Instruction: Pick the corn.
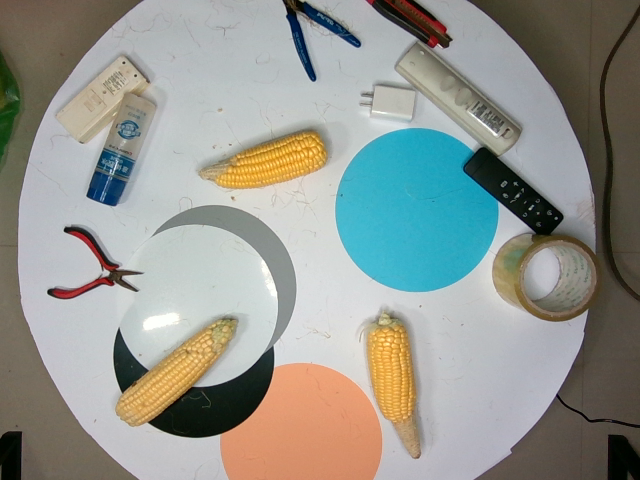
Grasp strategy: vertical